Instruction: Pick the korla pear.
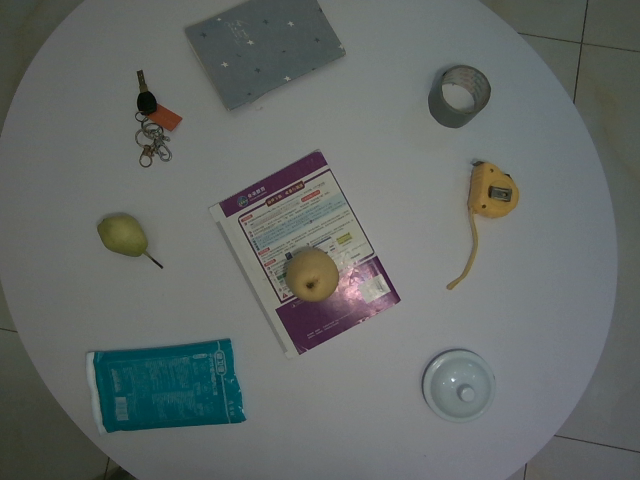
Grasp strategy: vertical